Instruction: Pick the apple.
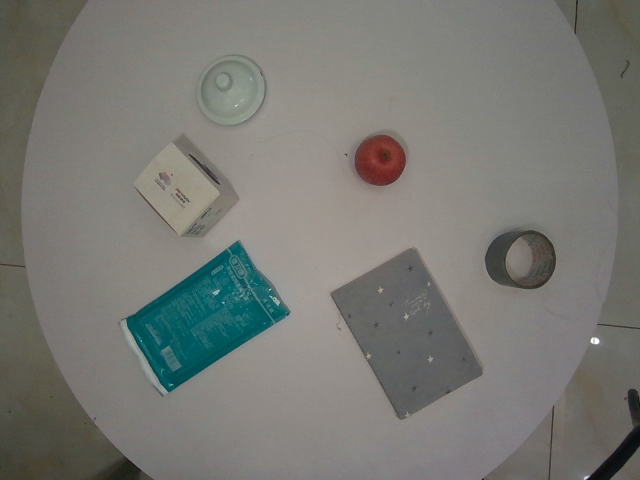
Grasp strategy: vertical